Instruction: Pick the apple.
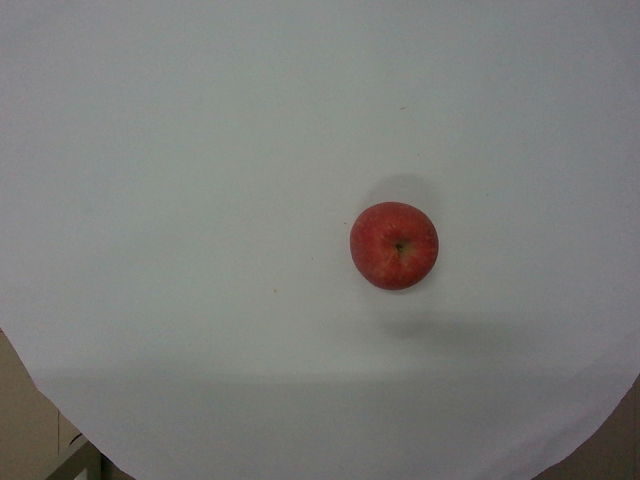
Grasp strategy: vertical